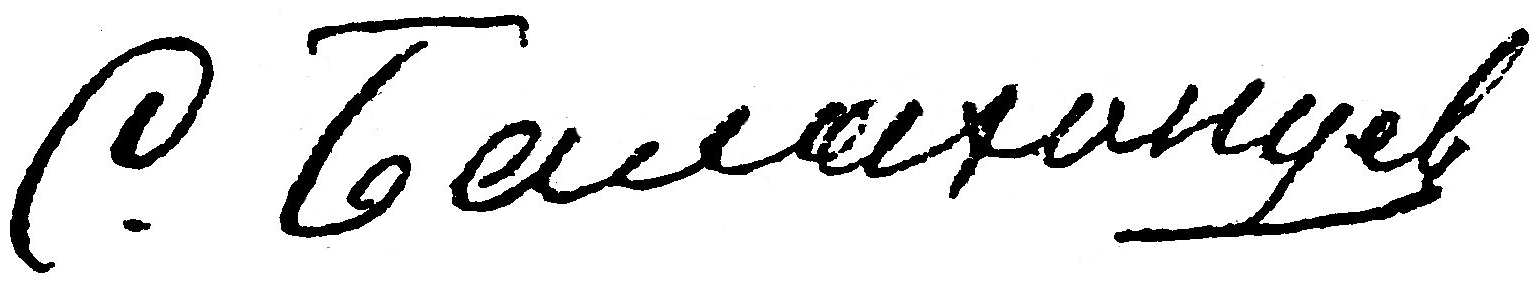
Signature of: sergey balakhontsev